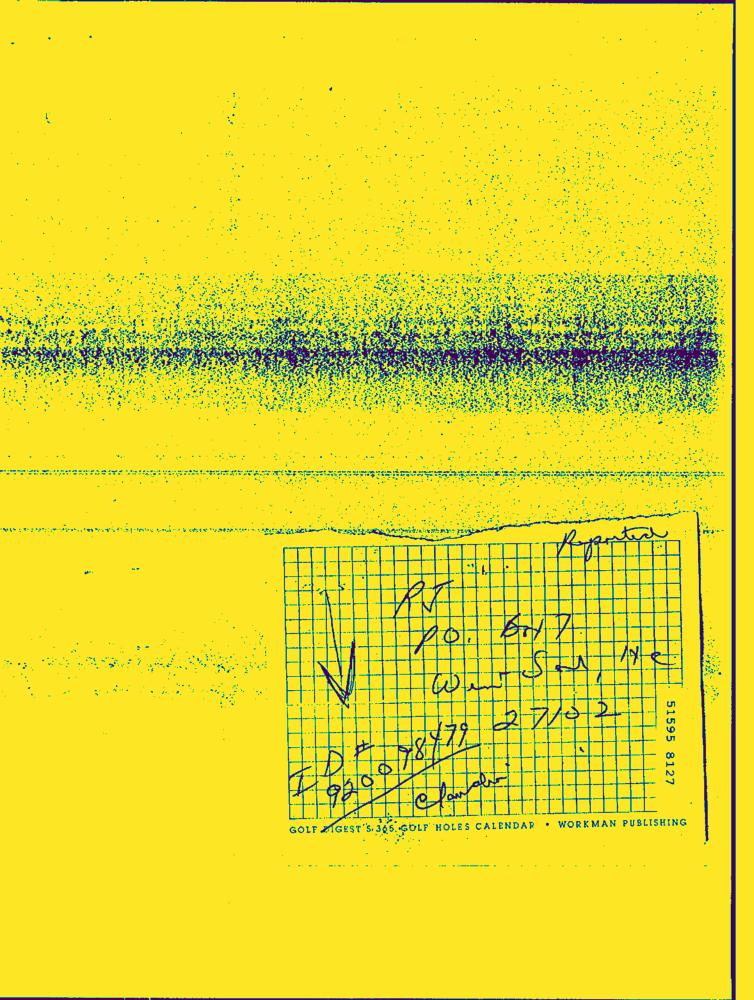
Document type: Hand-Written